Question: What is the main concern?
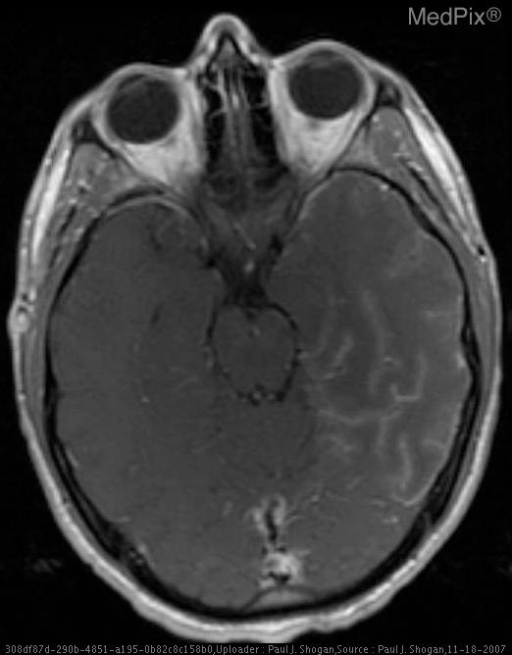
Answer: The findings suggest Non-contrast CT: Hypoattenuation in the left temporal and inferior frontal lobes.  Mild mass effect is also seen with effacement of the Sylvian cistern, and Ambient cistern.

Contrast enhanced CT:  Patchy peripheral enhancement in the bilateral temporal lobes, and insula.  There are also foci of circumscribed low density within the left insula, and evidence of subtle mass effect.

MRI:

DWI: T2 signal hyperintensity with restricted diffusion, in the left temporal lobe, and bilateral insula.

T2WI: Increased signal intensity and swelling of the gray matter of the left temporal lobe with mild mass effect, evidenced by effacement of the Ambient cistern at the left medial temporal lobe and midbrain.  Additionally, there is mild increased signal intensity of the right medial temporal lobe.  Also, there is increased signal intensity in the left greater than right insular gray matter.

Coronal T2-weighted FLAIR MR shows bilateral asymmetric involvement of the medial temporal lobes and insula.

T1WI:  Low signal intensity in the left greater than right insula secondary to surrounding edema, with no evidence of hyperintensity to suggest the presence of subacute blood products.

Post-gadolinium T1WI demonstrates patchy peripheral enhancement in the left temporal lobe, and left greater than right insula.. Axial T1 weighted image with gadolinium demonstrates patchy peripheral enhancement in the left temporal lobe.. The patient might have a history of 21 yo male presenting with fever, new onset of aphasia, and one episode of loss of consciousness..